Question: What was observed in the imaging?
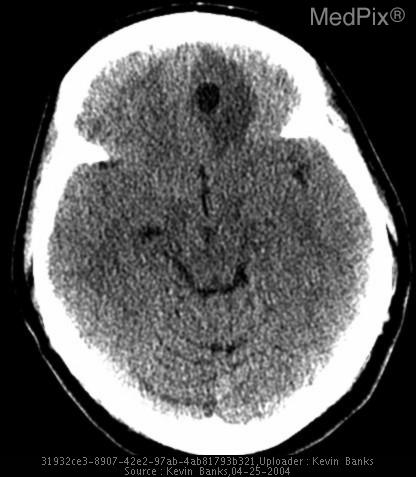
Answer: The imaging shows CT and MR evaluation of the brain demonstrated multiple well-defined cystic lesions in the brain parenchyma and subarachnoid spaces. All lesions were approximately 1cm in size and several appeared to have a small internal nodule. Only one of the lesions (an intra-axial cyst in the frontal lobe) demonstrated any surrounding edema. Axial CT through the level of the frontal lobes demonstrates a well defined intra-axial cystic lesion with a surrounding rim of edema..